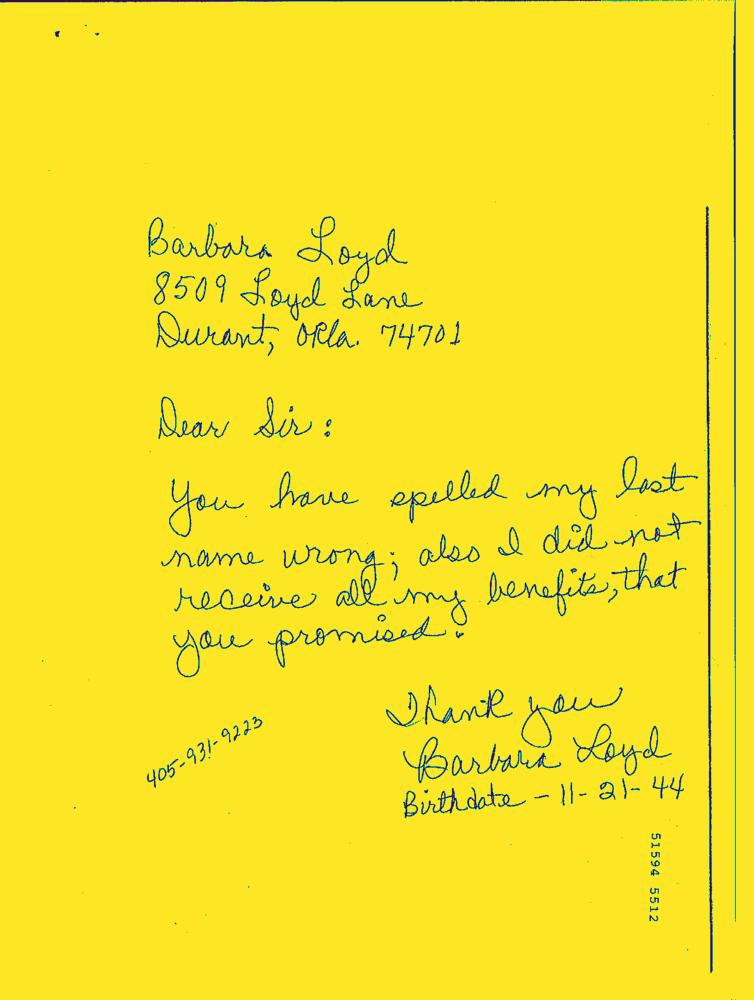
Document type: Hand-Written